Question: What is the mailing or notice date provided in the document?
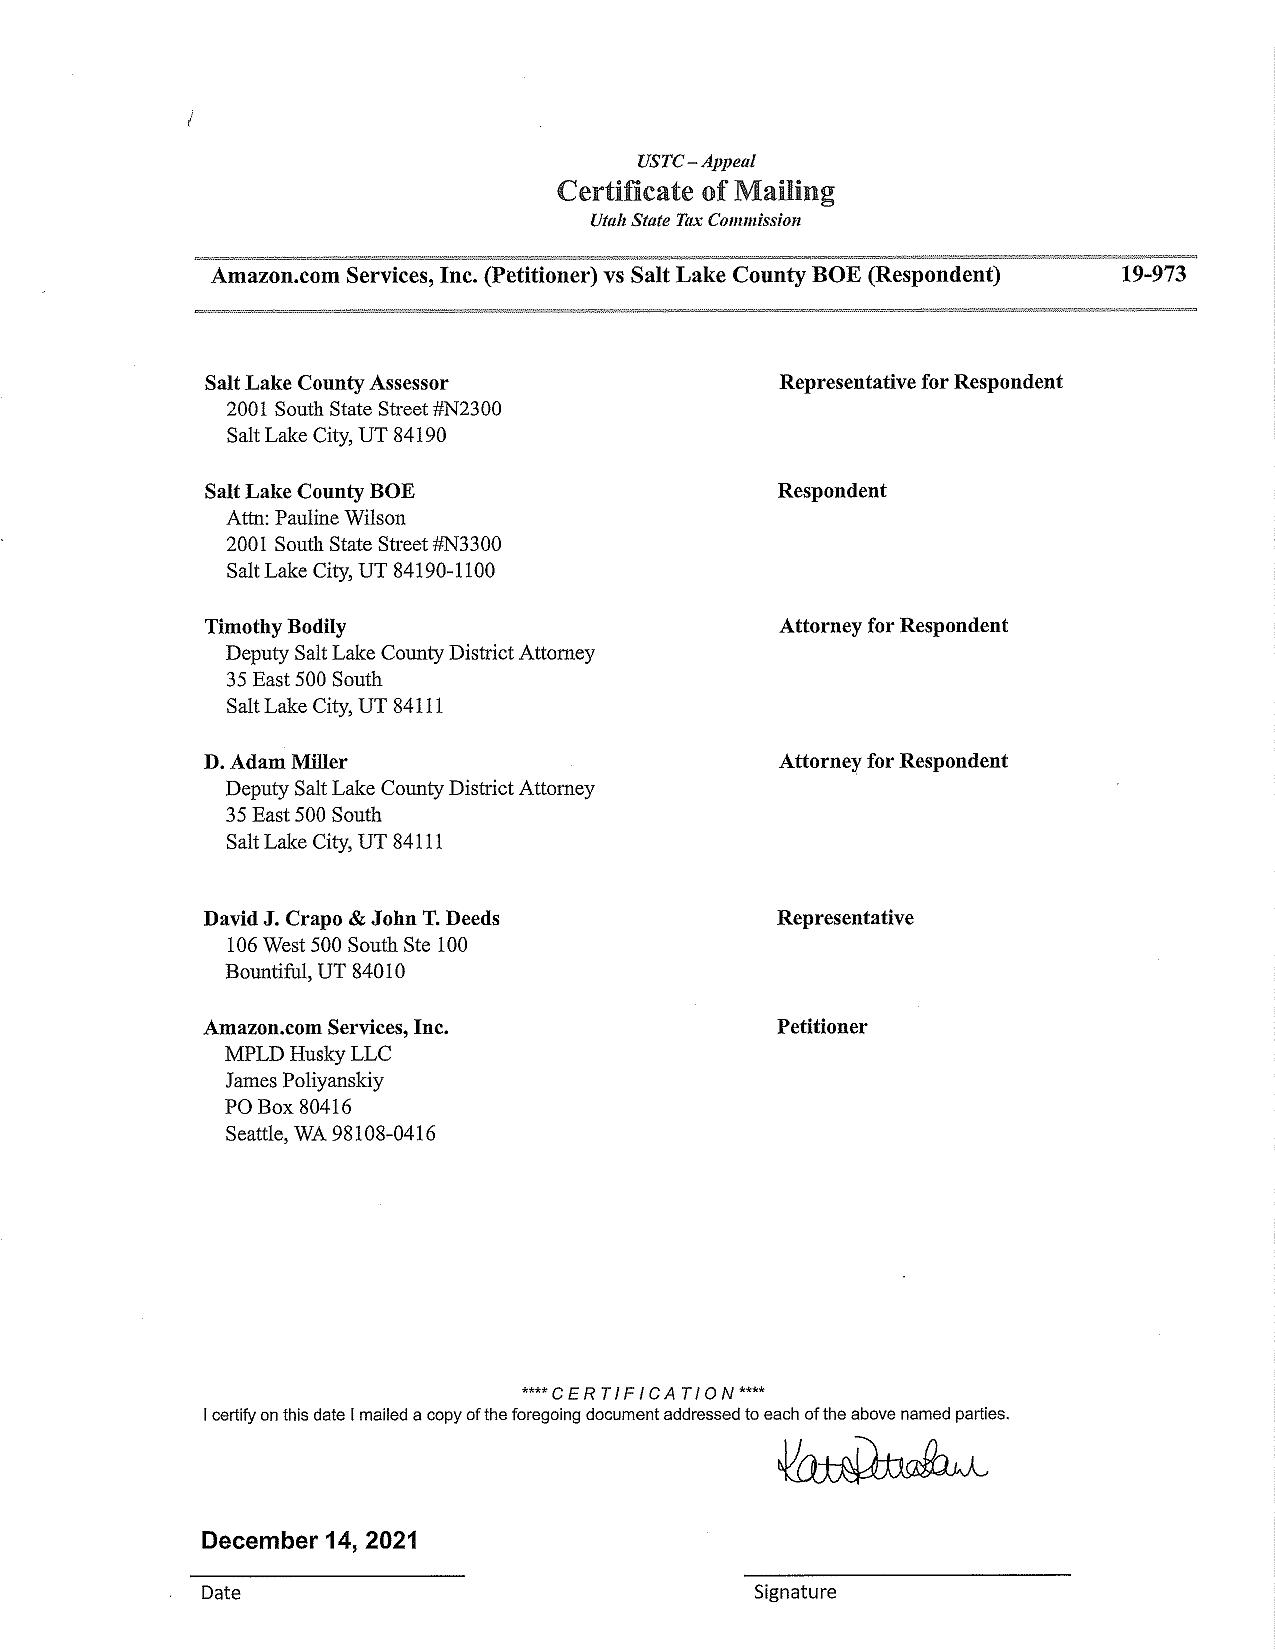
Answer: "14-Dec-21"